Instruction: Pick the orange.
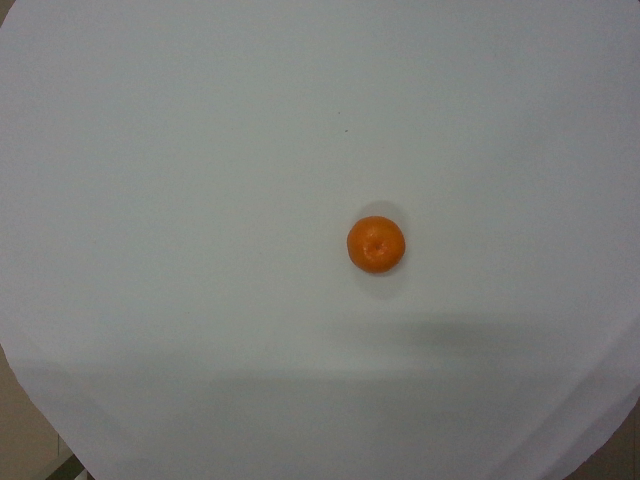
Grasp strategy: vertical